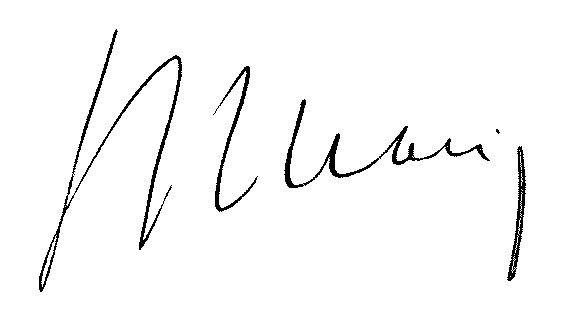
Signature of: charles marion